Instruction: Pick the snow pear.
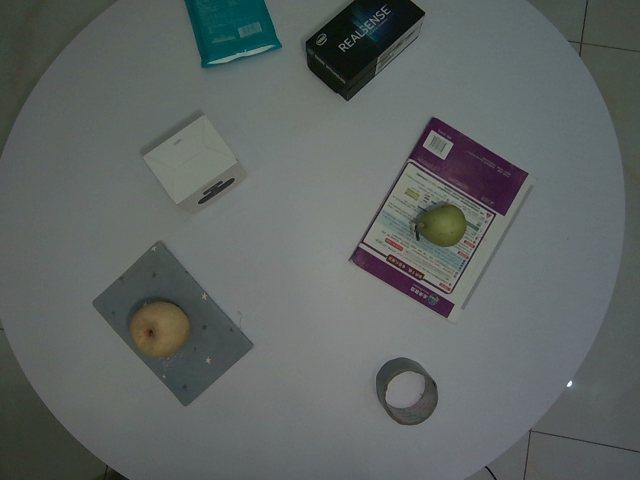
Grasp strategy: vertical